Question: What is the mailing or notice date provided in the document?
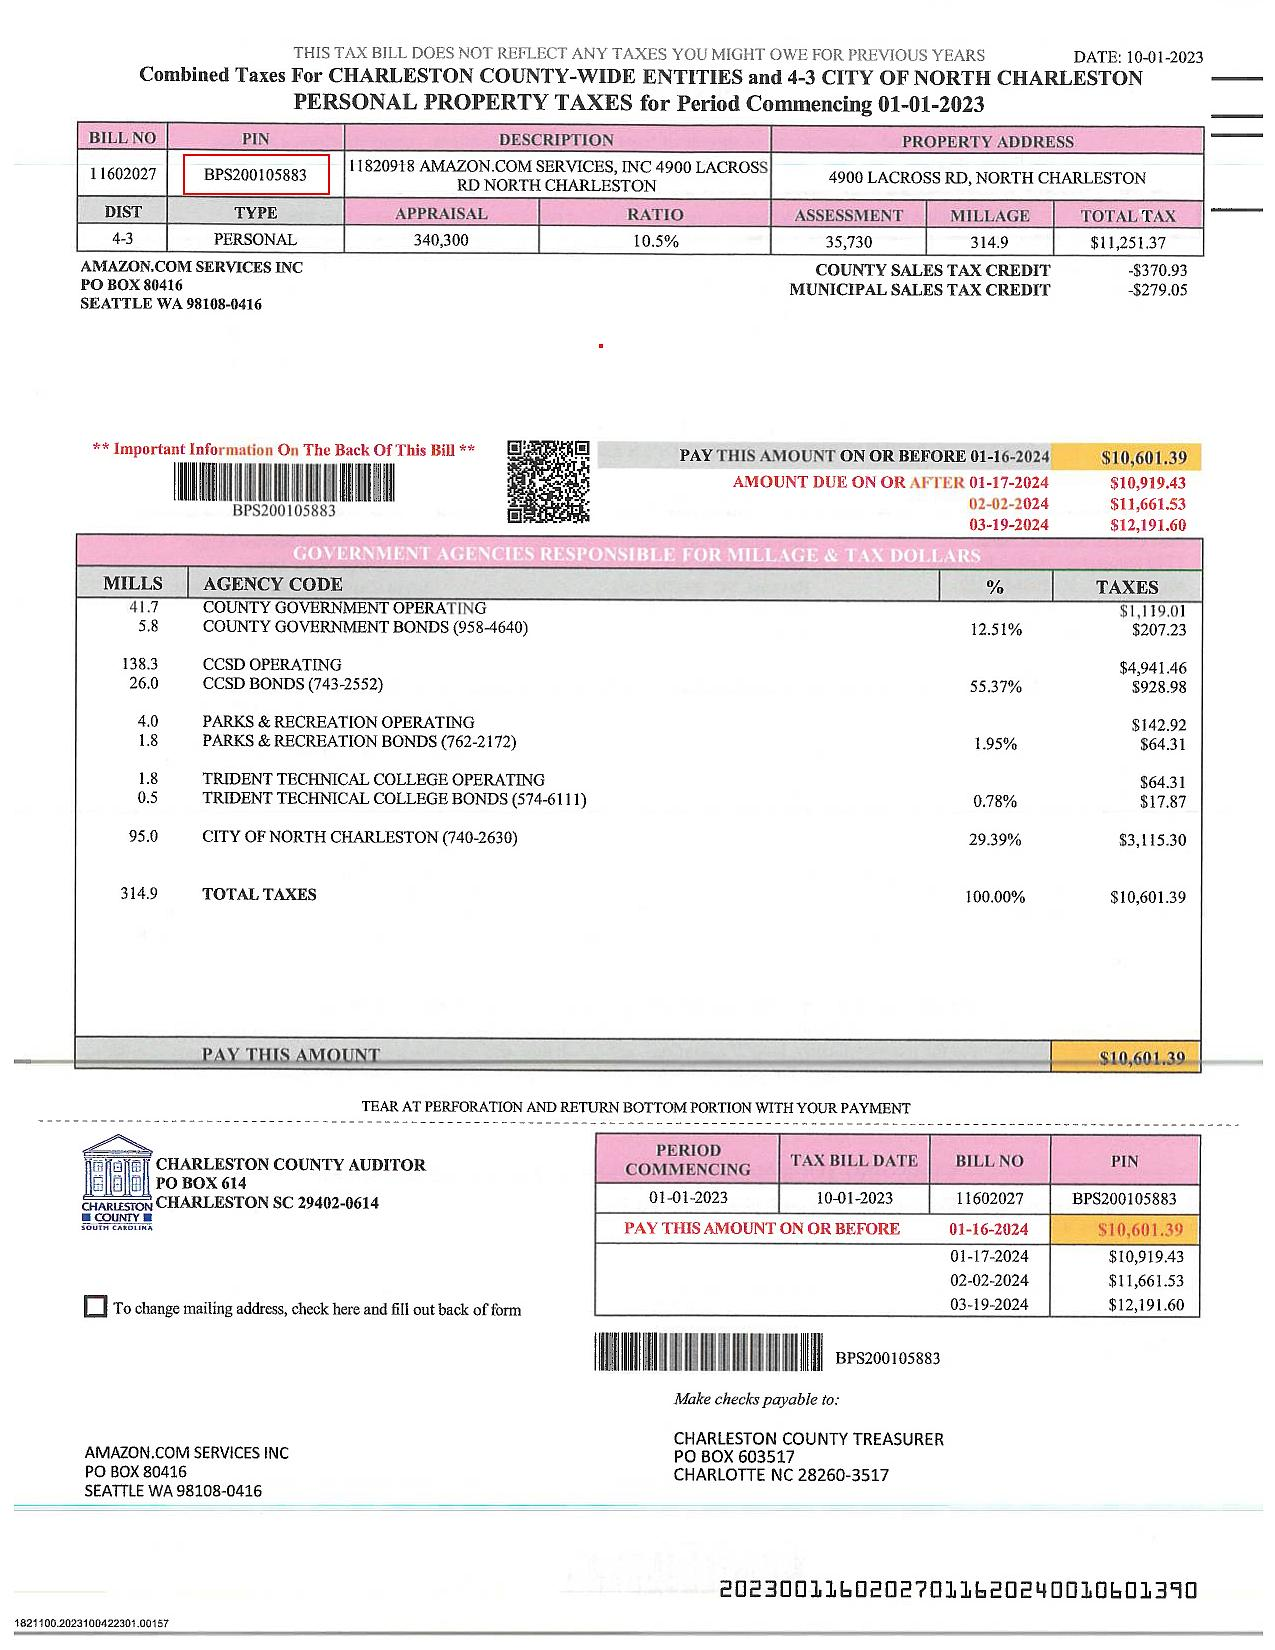
Answer: "10/1/23"